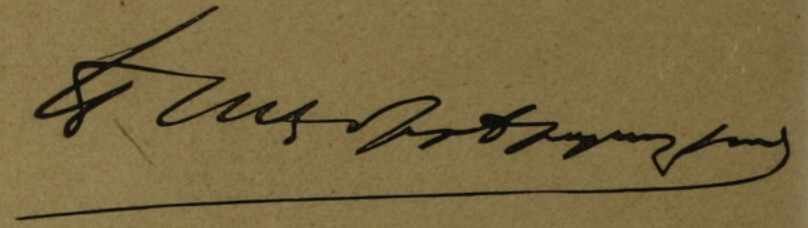
Signature of: eghia temirchipashyan